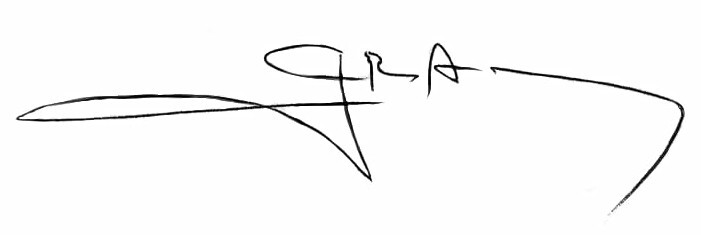
Signature of: geraldo alckmin